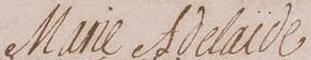
Signature of: princess marie adélaïde of france